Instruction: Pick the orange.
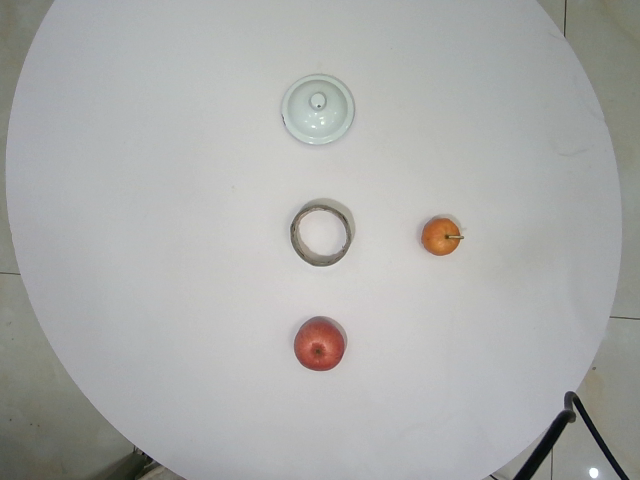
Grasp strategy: vertical